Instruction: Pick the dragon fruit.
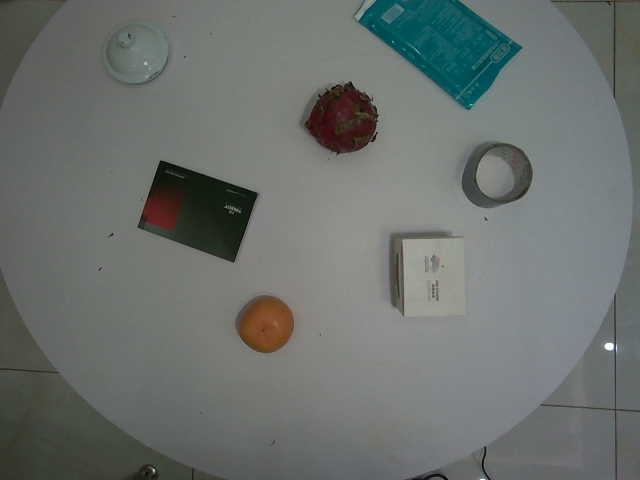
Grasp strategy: vertical